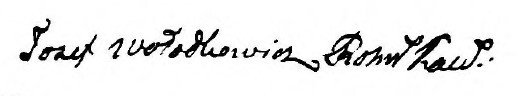
Signature of: józef wołodkowicz